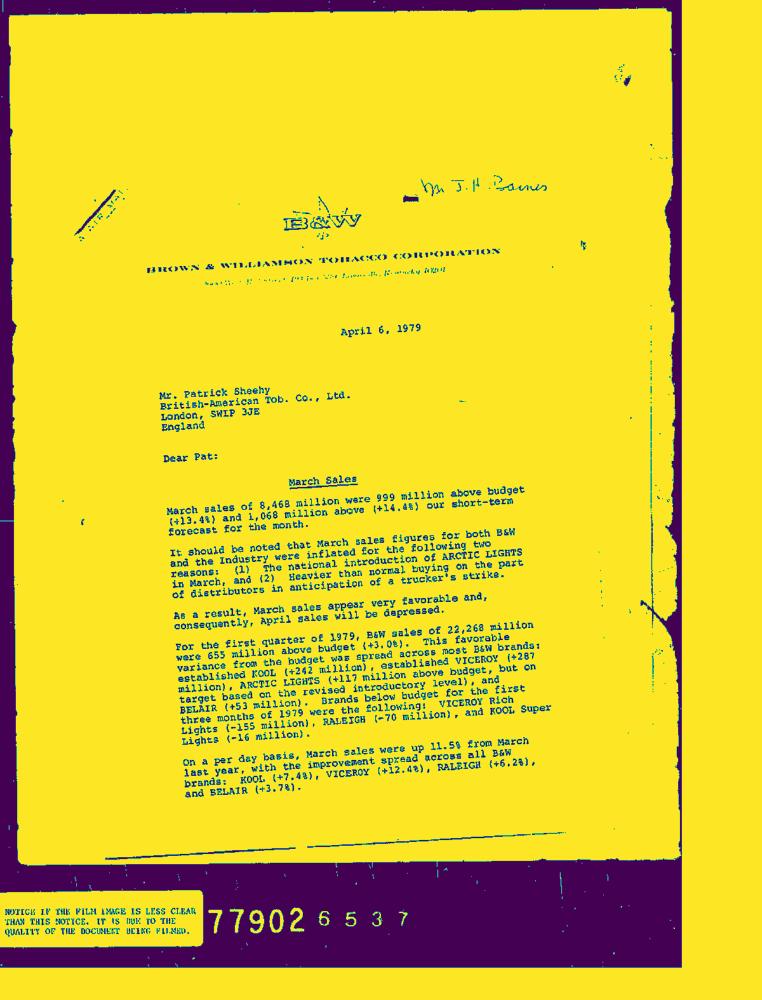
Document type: Letter-Doc